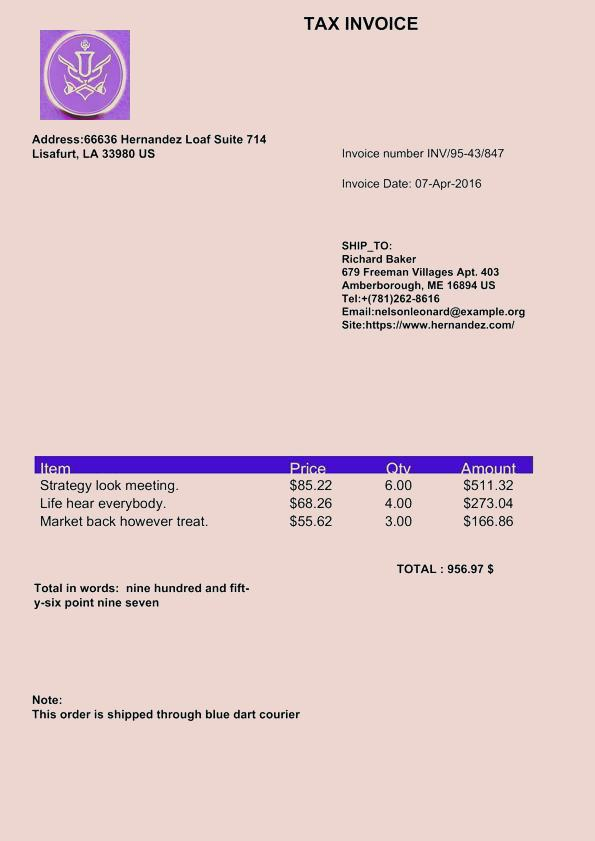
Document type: Invoice